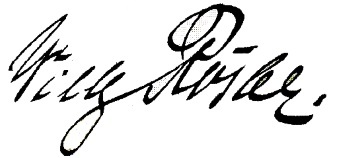
Signature of: willy rösler